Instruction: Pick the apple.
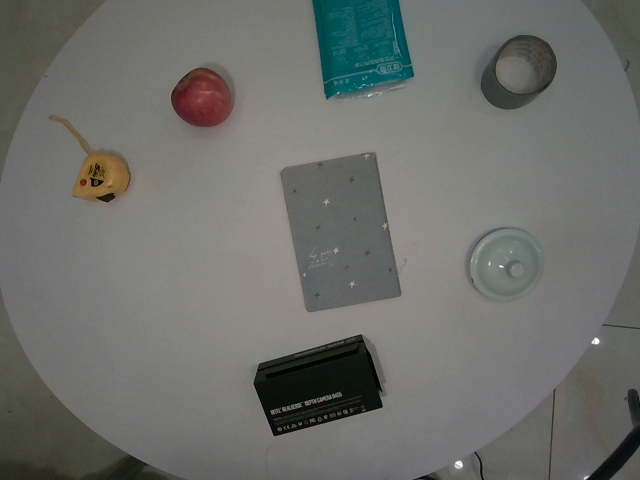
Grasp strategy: vertical